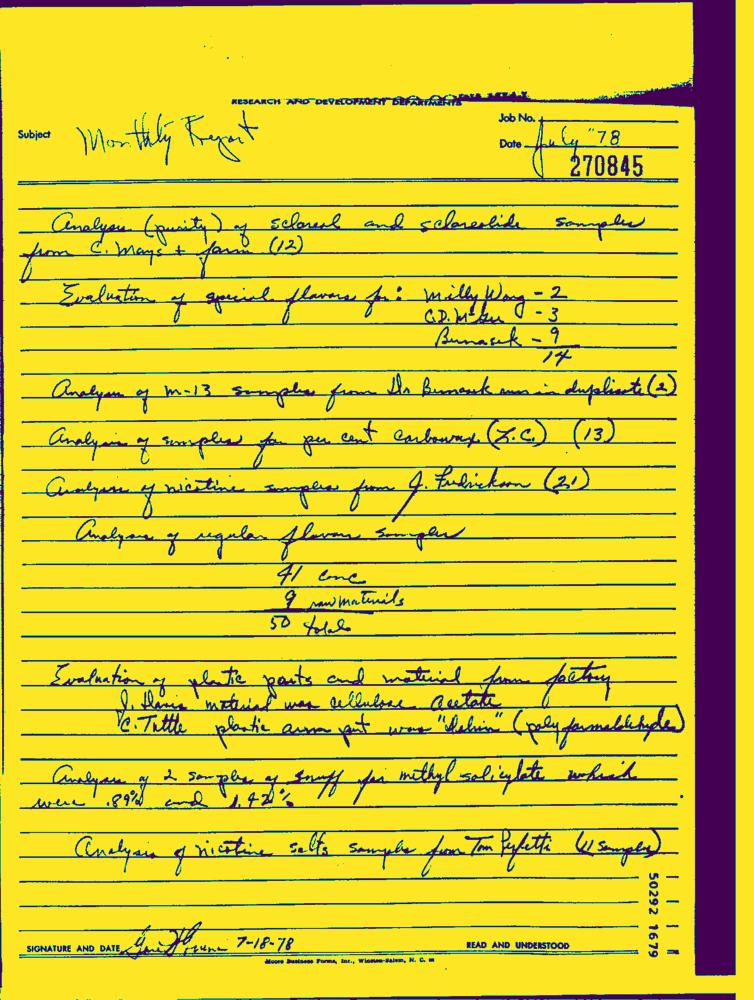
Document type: Hand-Written